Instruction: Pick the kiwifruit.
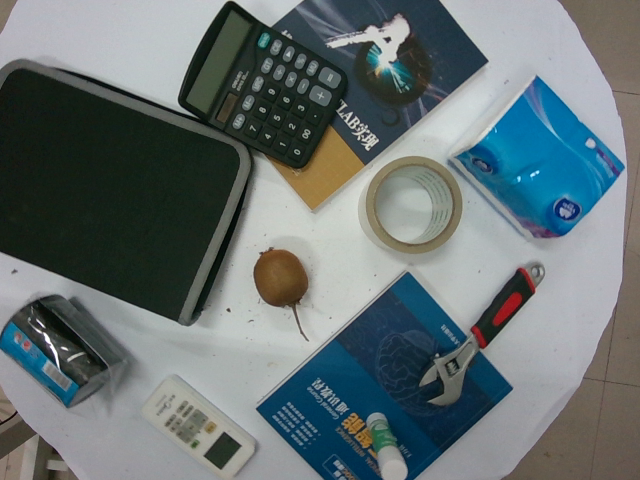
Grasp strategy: vertical